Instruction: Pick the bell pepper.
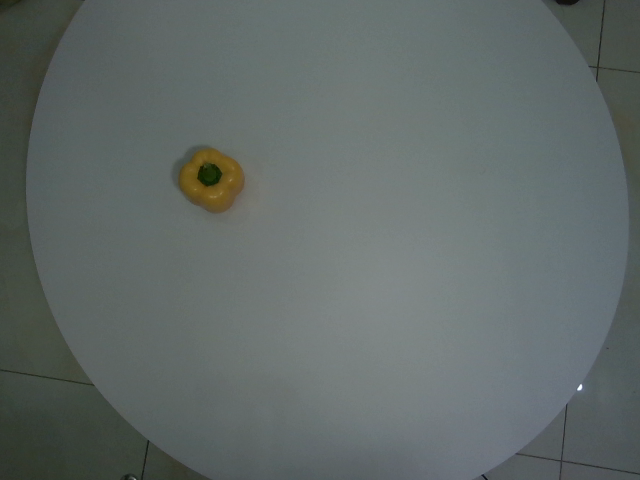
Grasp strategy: vertical